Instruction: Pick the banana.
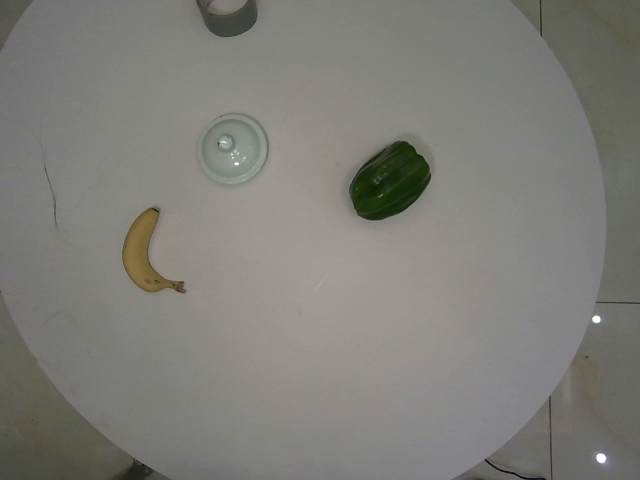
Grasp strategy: vertical